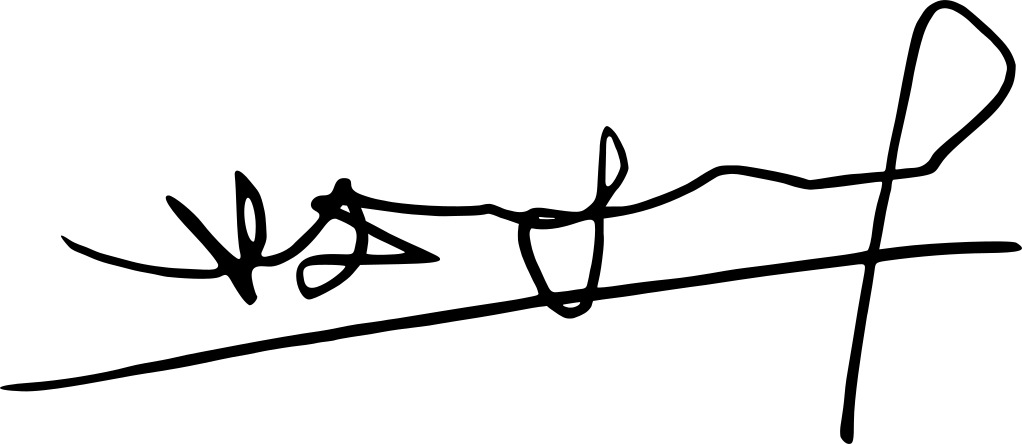
Signature of: adrien degbey